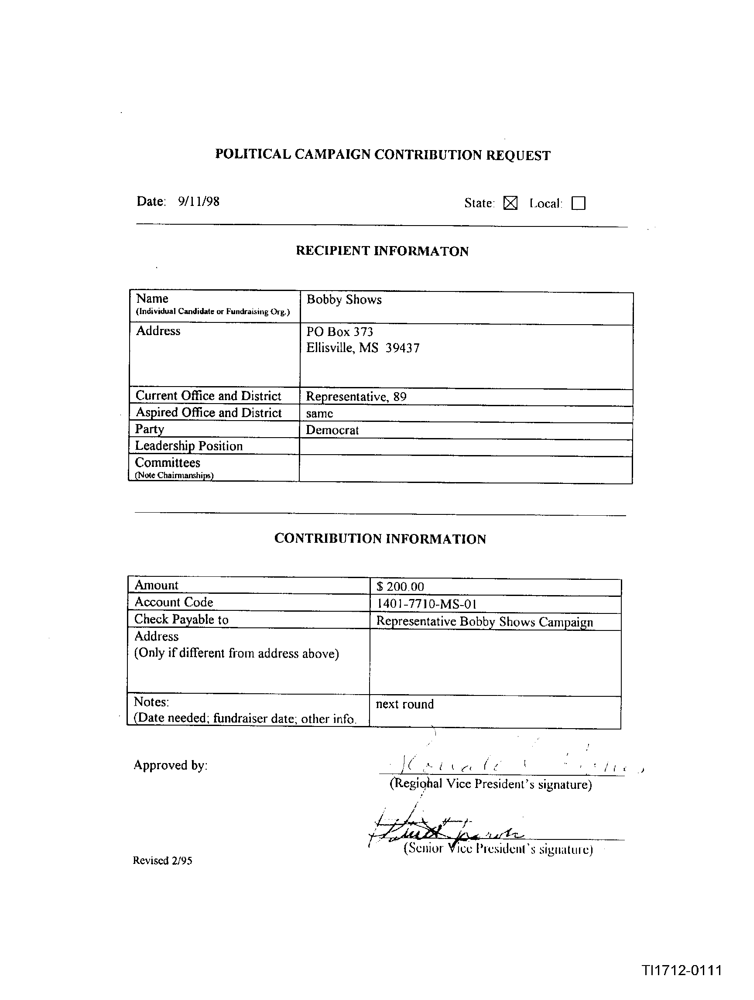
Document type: Invoice